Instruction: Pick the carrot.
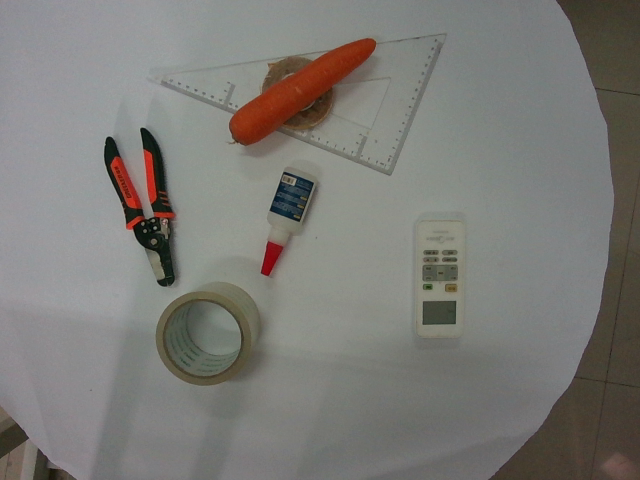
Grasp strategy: vertical